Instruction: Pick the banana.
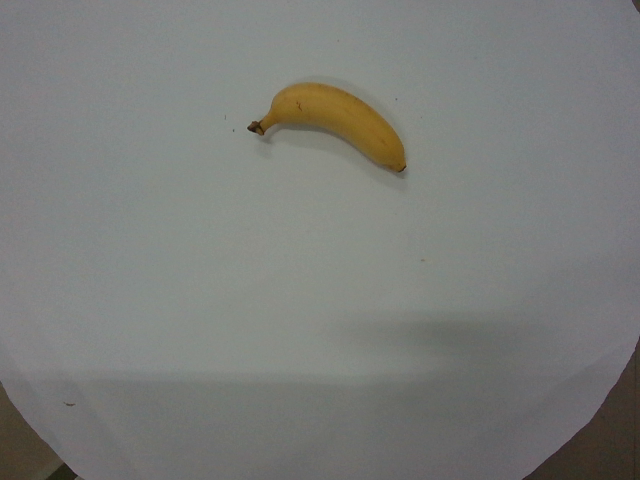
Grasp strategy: vertical